Question: What do the imaging results show?
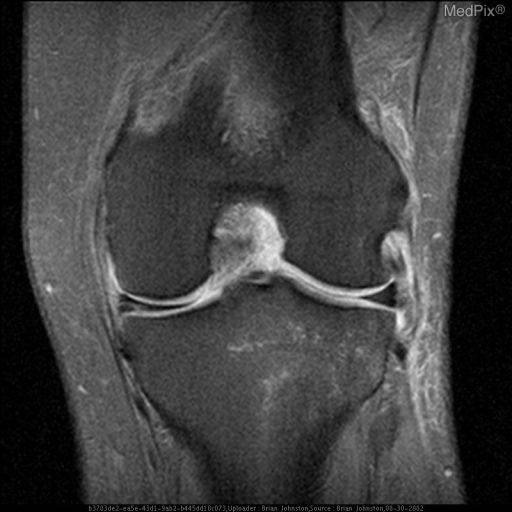
Answer: The imaging shows 1) This is a T2 weighted coronal image of the Left knee with fat saturation showing abnormal signal in the medial meniscus which clearly contacts the articular surface.  This is consistent with a meniscal tear.  Also note edema surrounding the lateral collateral ligament (sprain).

2) This Sagittal proton density image of the left knee reveals linear abnormal signal in the posterior horn of the medial meniscus 1)1	This is a T2 weighted coronal image of the Left knee with fat saturation showing abnormal signal in the medial meniscus which clearly contacts the articular surface.  This is consistent with a meniscal tear.  Also note edema surrounding the lateral collateral ligament (sprain).